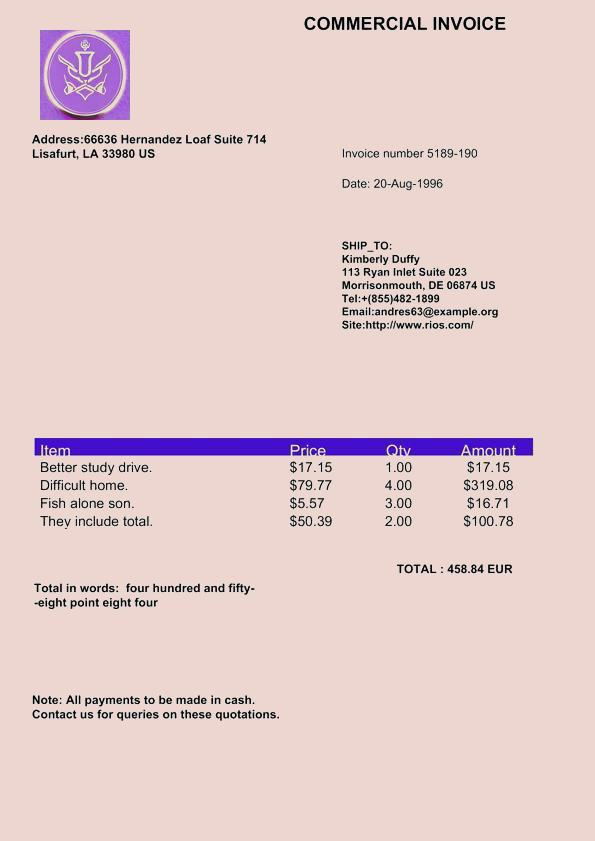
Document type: Invoice